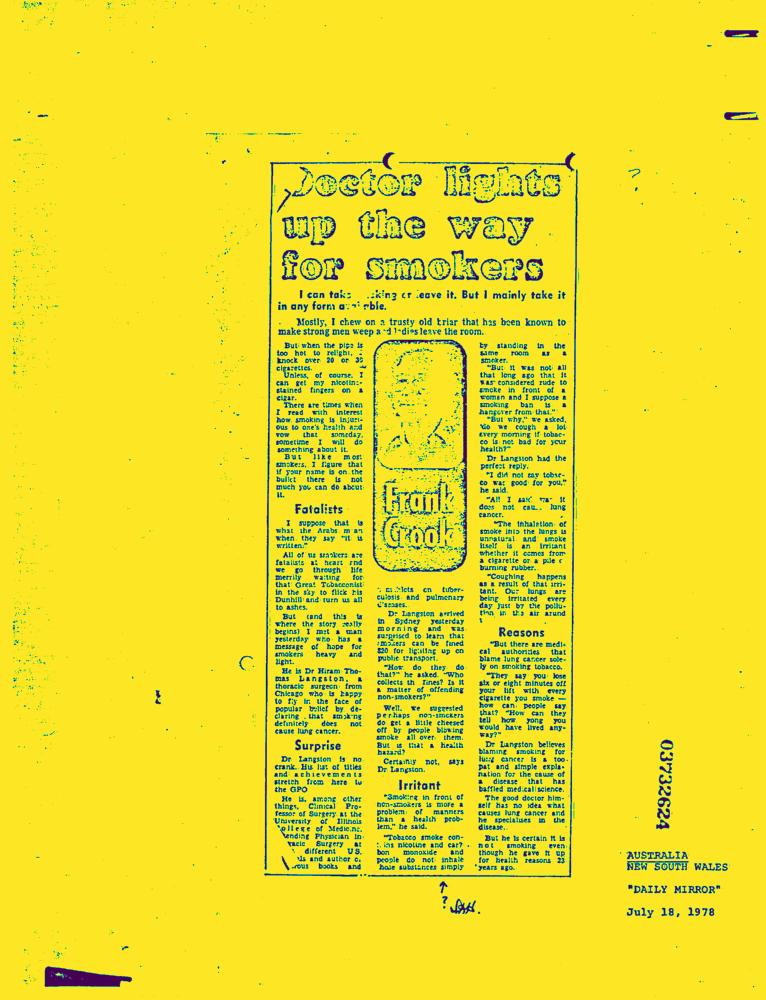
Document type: News-Article